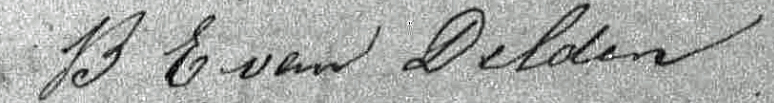
Signature of: bertha elisabeth van delden